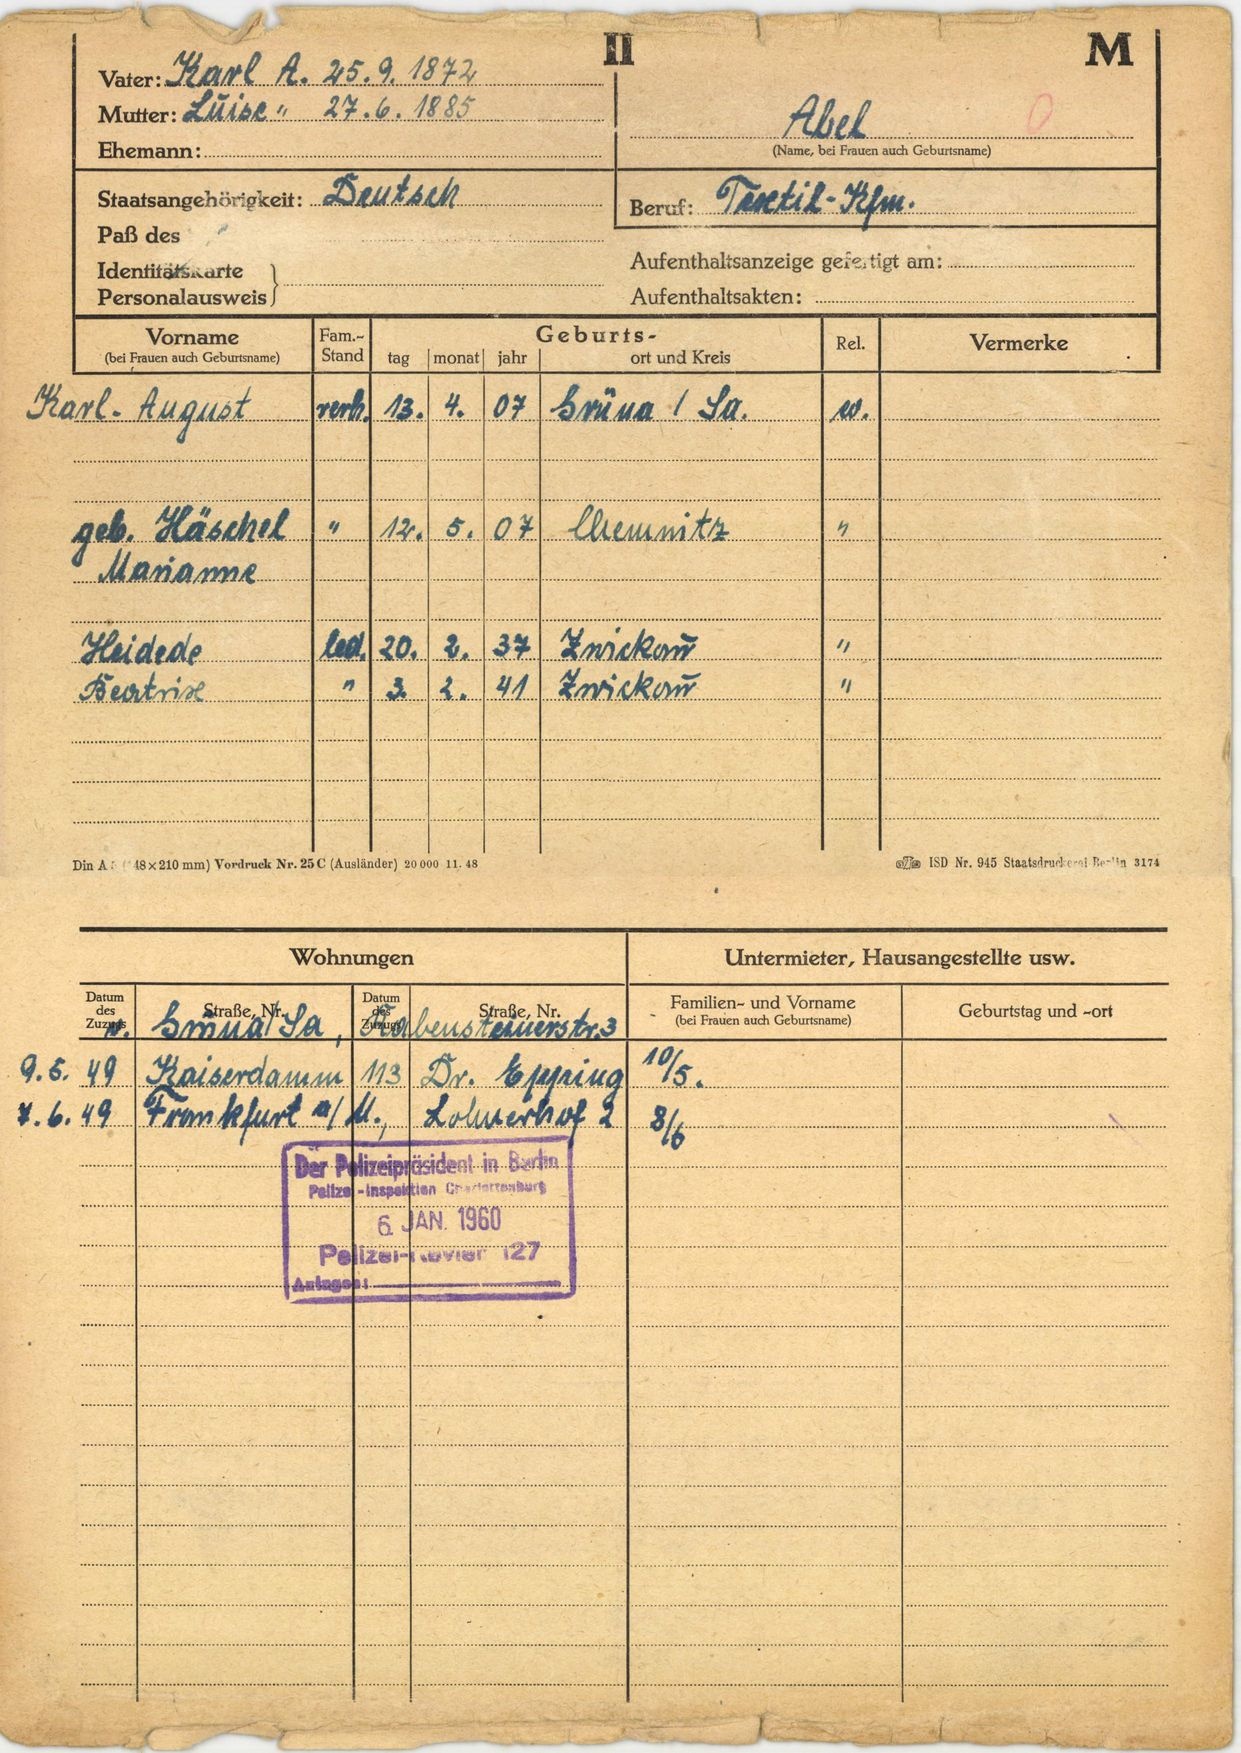
Abel